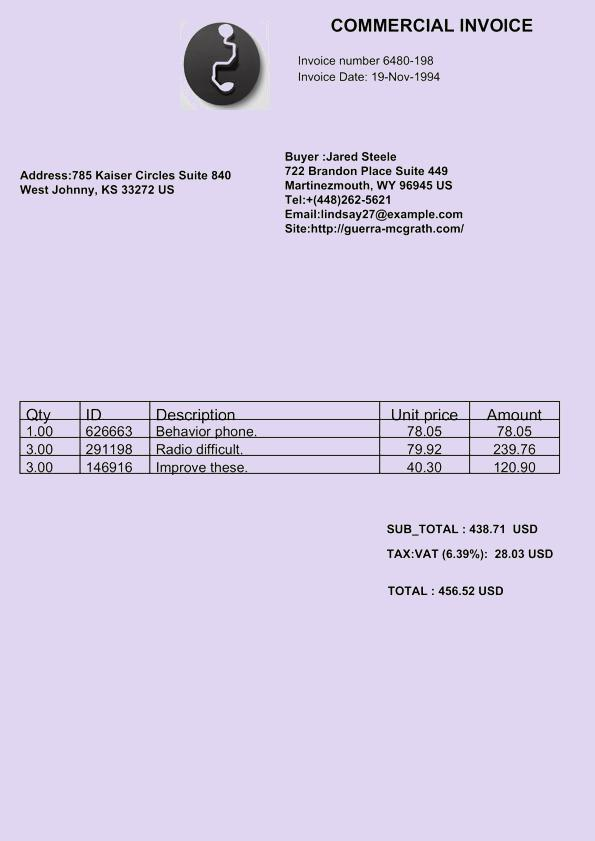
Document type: Invoice